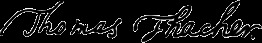
Signature of: thomas thacher